Question: What appears to be the issue?
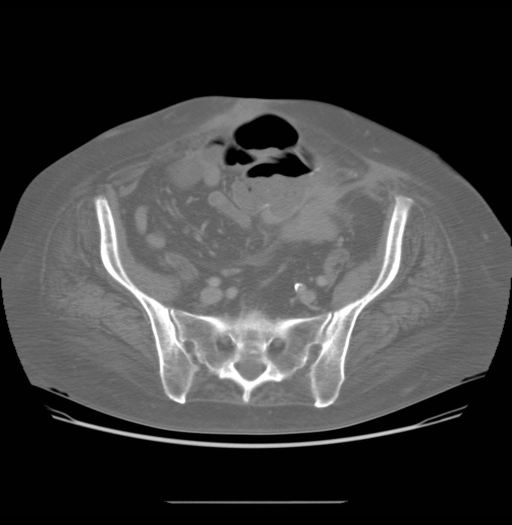
Answer: The findings suggest CT examination from four months prior to the fluoroscopic study demonstrating an ill-definied soft tissue density within the left hemiabdomen adjacent to multiple loops of small bowel consistent with a phlegmon.  Additionally the superior aspect of the patient's remnant rectum is visualized.

Single contrast water-soluable (gastrograffin) enema was performed to assess for any fistulous connections between the rectal stump and the aformentioned phlegmon.  Fluoroscopic images demonstrate a thin column of contrast coursing superiorly and anteriorly into the left hemiabdomen into the region of the phlegmon.  There was no cutaneous extension of the contrast material.  No contrast material was present within the dependant regions of the abdomen to suggest free spillage into the abdomen.. CT examination from four months prior to the fluoroscopic study demonstrating an ill-definied soft tissue density within the left hemiabdomen adjacent to multiple loops of small bowel consistent with a phlegmon.  Additionally the superior aspect of the patient's remnant rectum is visualized.. The patient might have a history of 67 year-old woman with long standing history of Crohn's disease and multiple prior abdominal surgeries who is status post colectomy with rectal stump and diverting ileostomy and complaints of rectal discharge over the past 2-3 months..